Retrieve the amount in words, amount in figures, name of the payee, date on the cheque, and the bank name from the image.
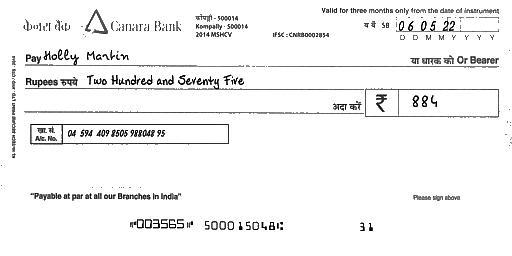
amt_in_words: Two Hundred and Seventy Five
amt_in_figures: 884
payee_name: Holly Martin
bank_name: Canara Bank
cheque_date: 06/05/22